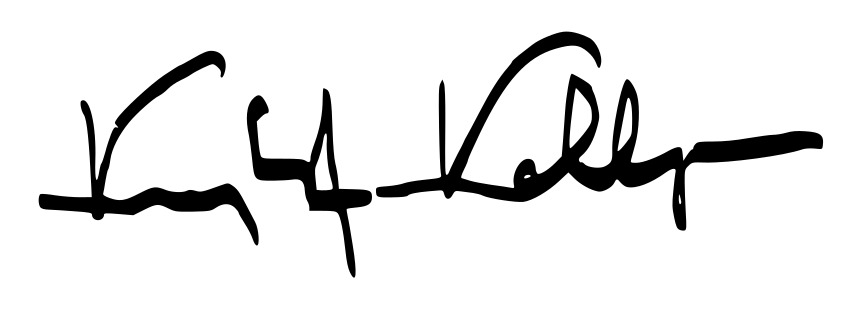
Signature of: krzysztof kolberger